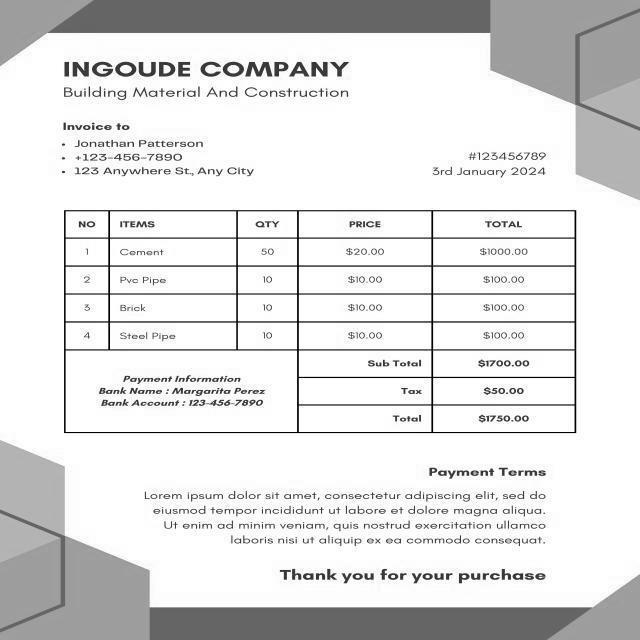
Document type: Invoice